Question: What is the main concern?
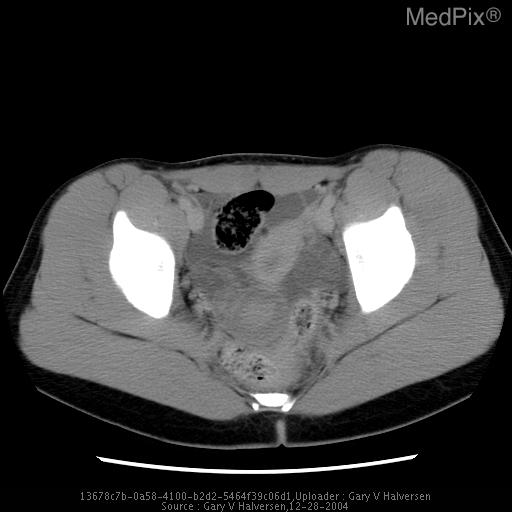
Answer: The findings suggest CT: Large heterogeneous pelvic mass displacing the uterus anteriorly.

US: Enlarged right ovary with central cystic component.  Absent blood flow.. pelvis. The patient might have a history of 24 hours of pelvic, RLQ pain..